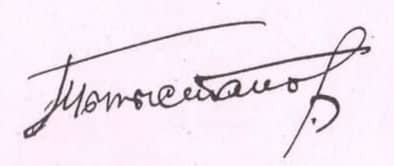
Signature of: kasym tynystanov